Question: What is the estimated tax bill amount according to the document?
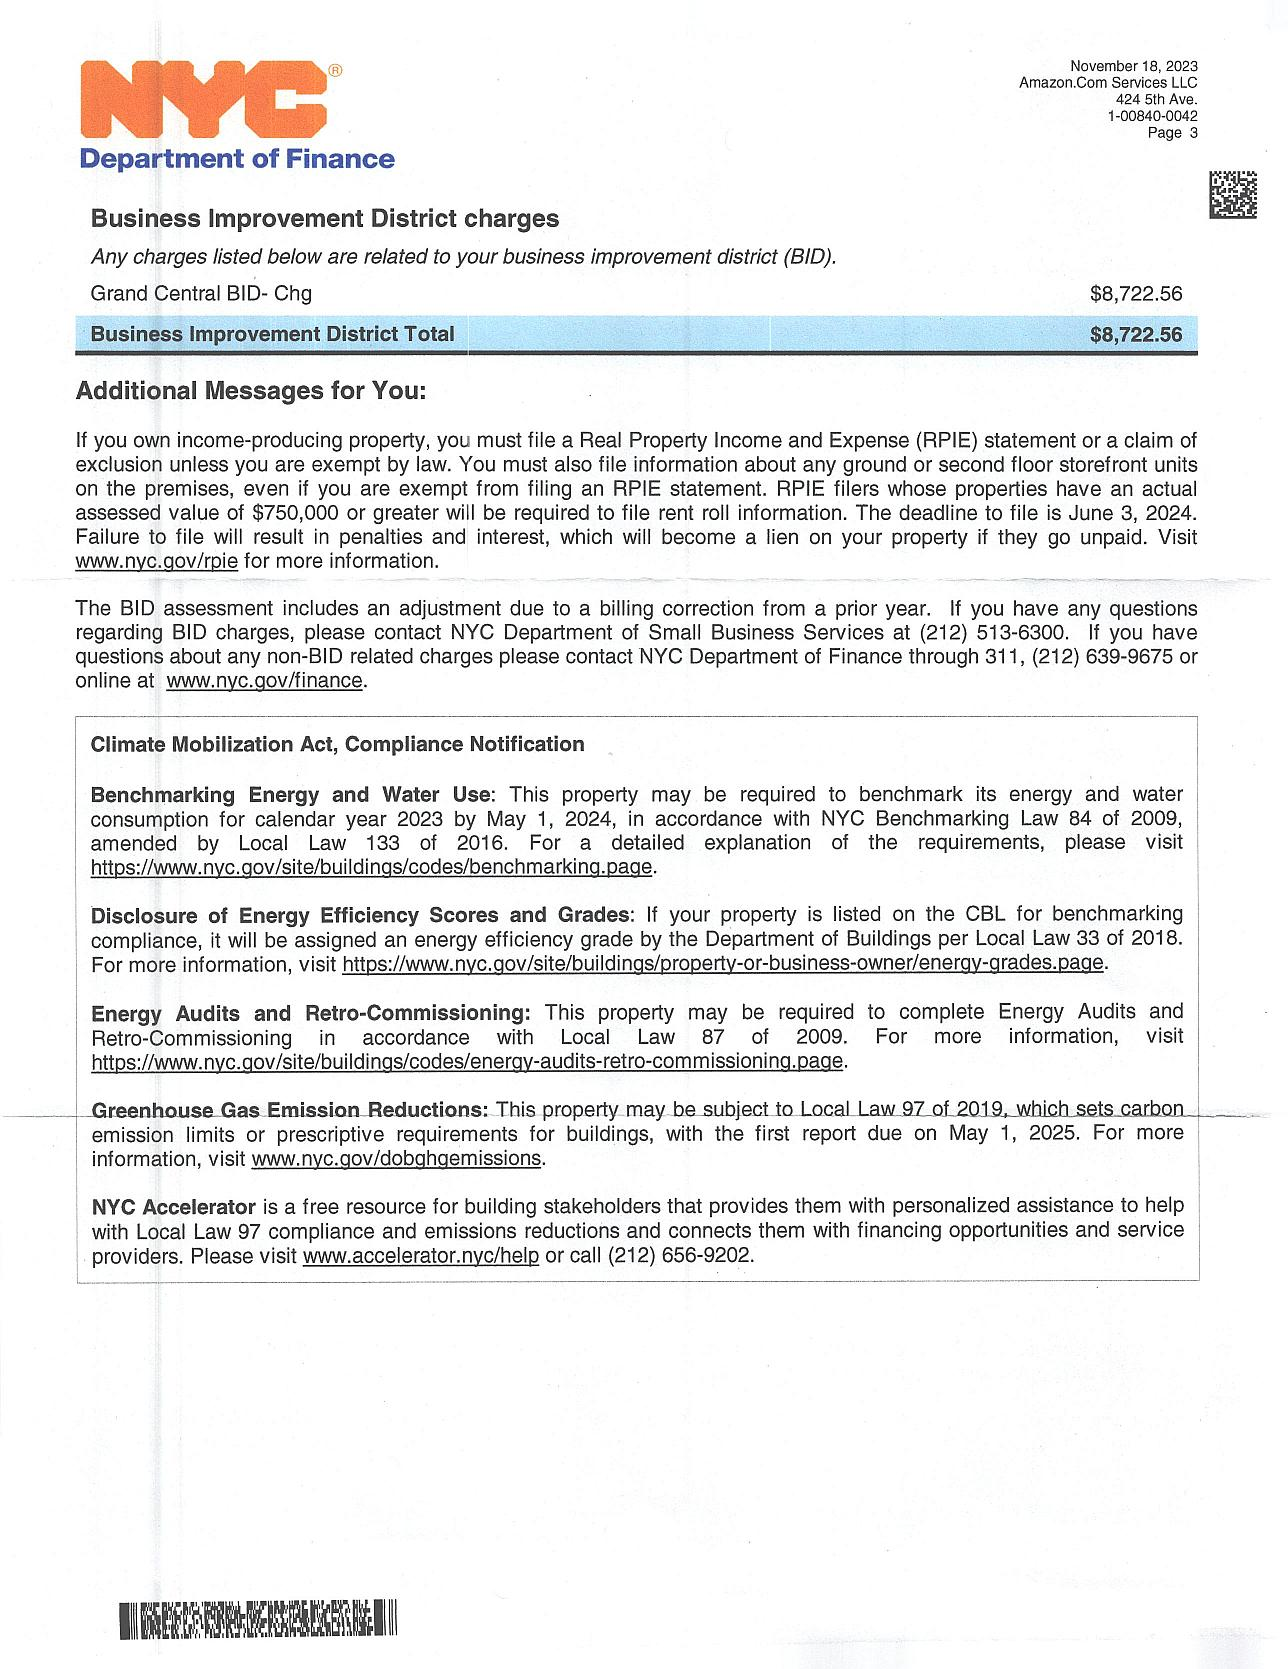
Answer: "$8,722.56 "